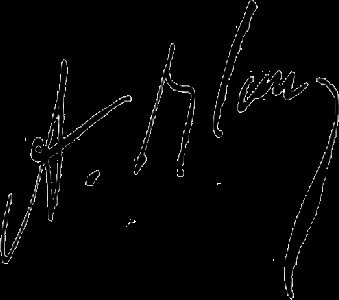
Signature of: alfred blau